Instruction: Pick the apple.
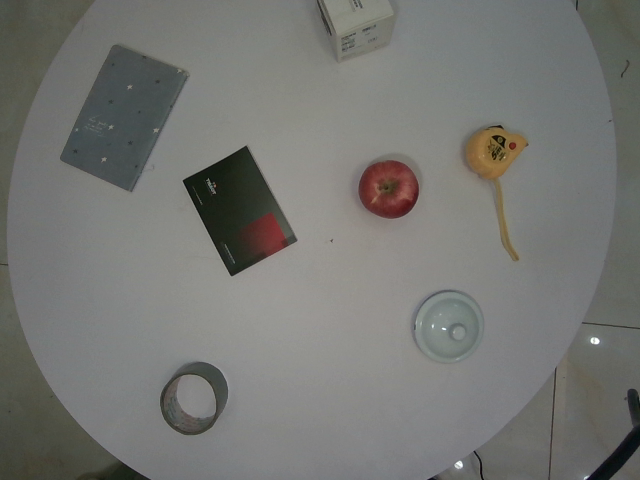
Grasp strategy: vertical